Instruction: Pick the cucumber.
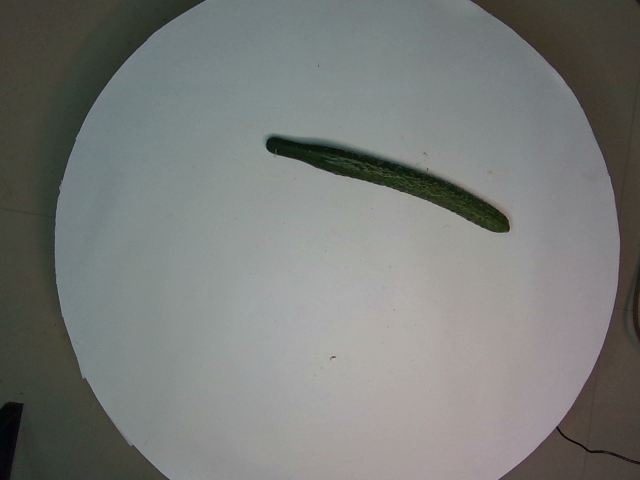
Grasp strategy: vertical